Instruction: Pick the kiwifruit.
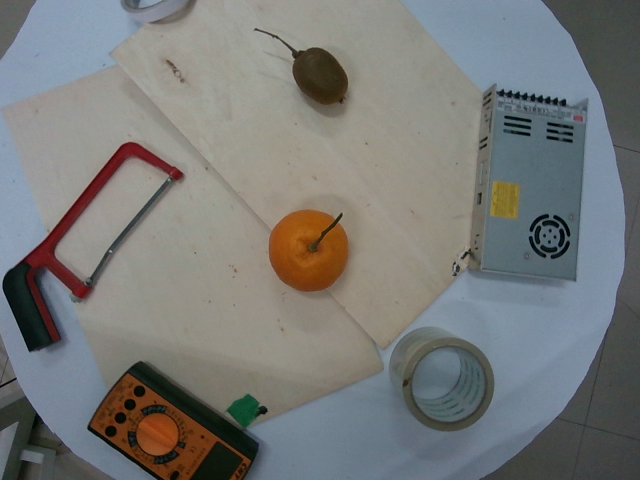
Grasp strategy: vertical